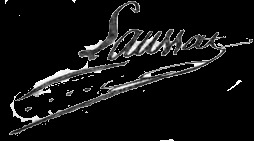
Signature of: pierre clément de laussat